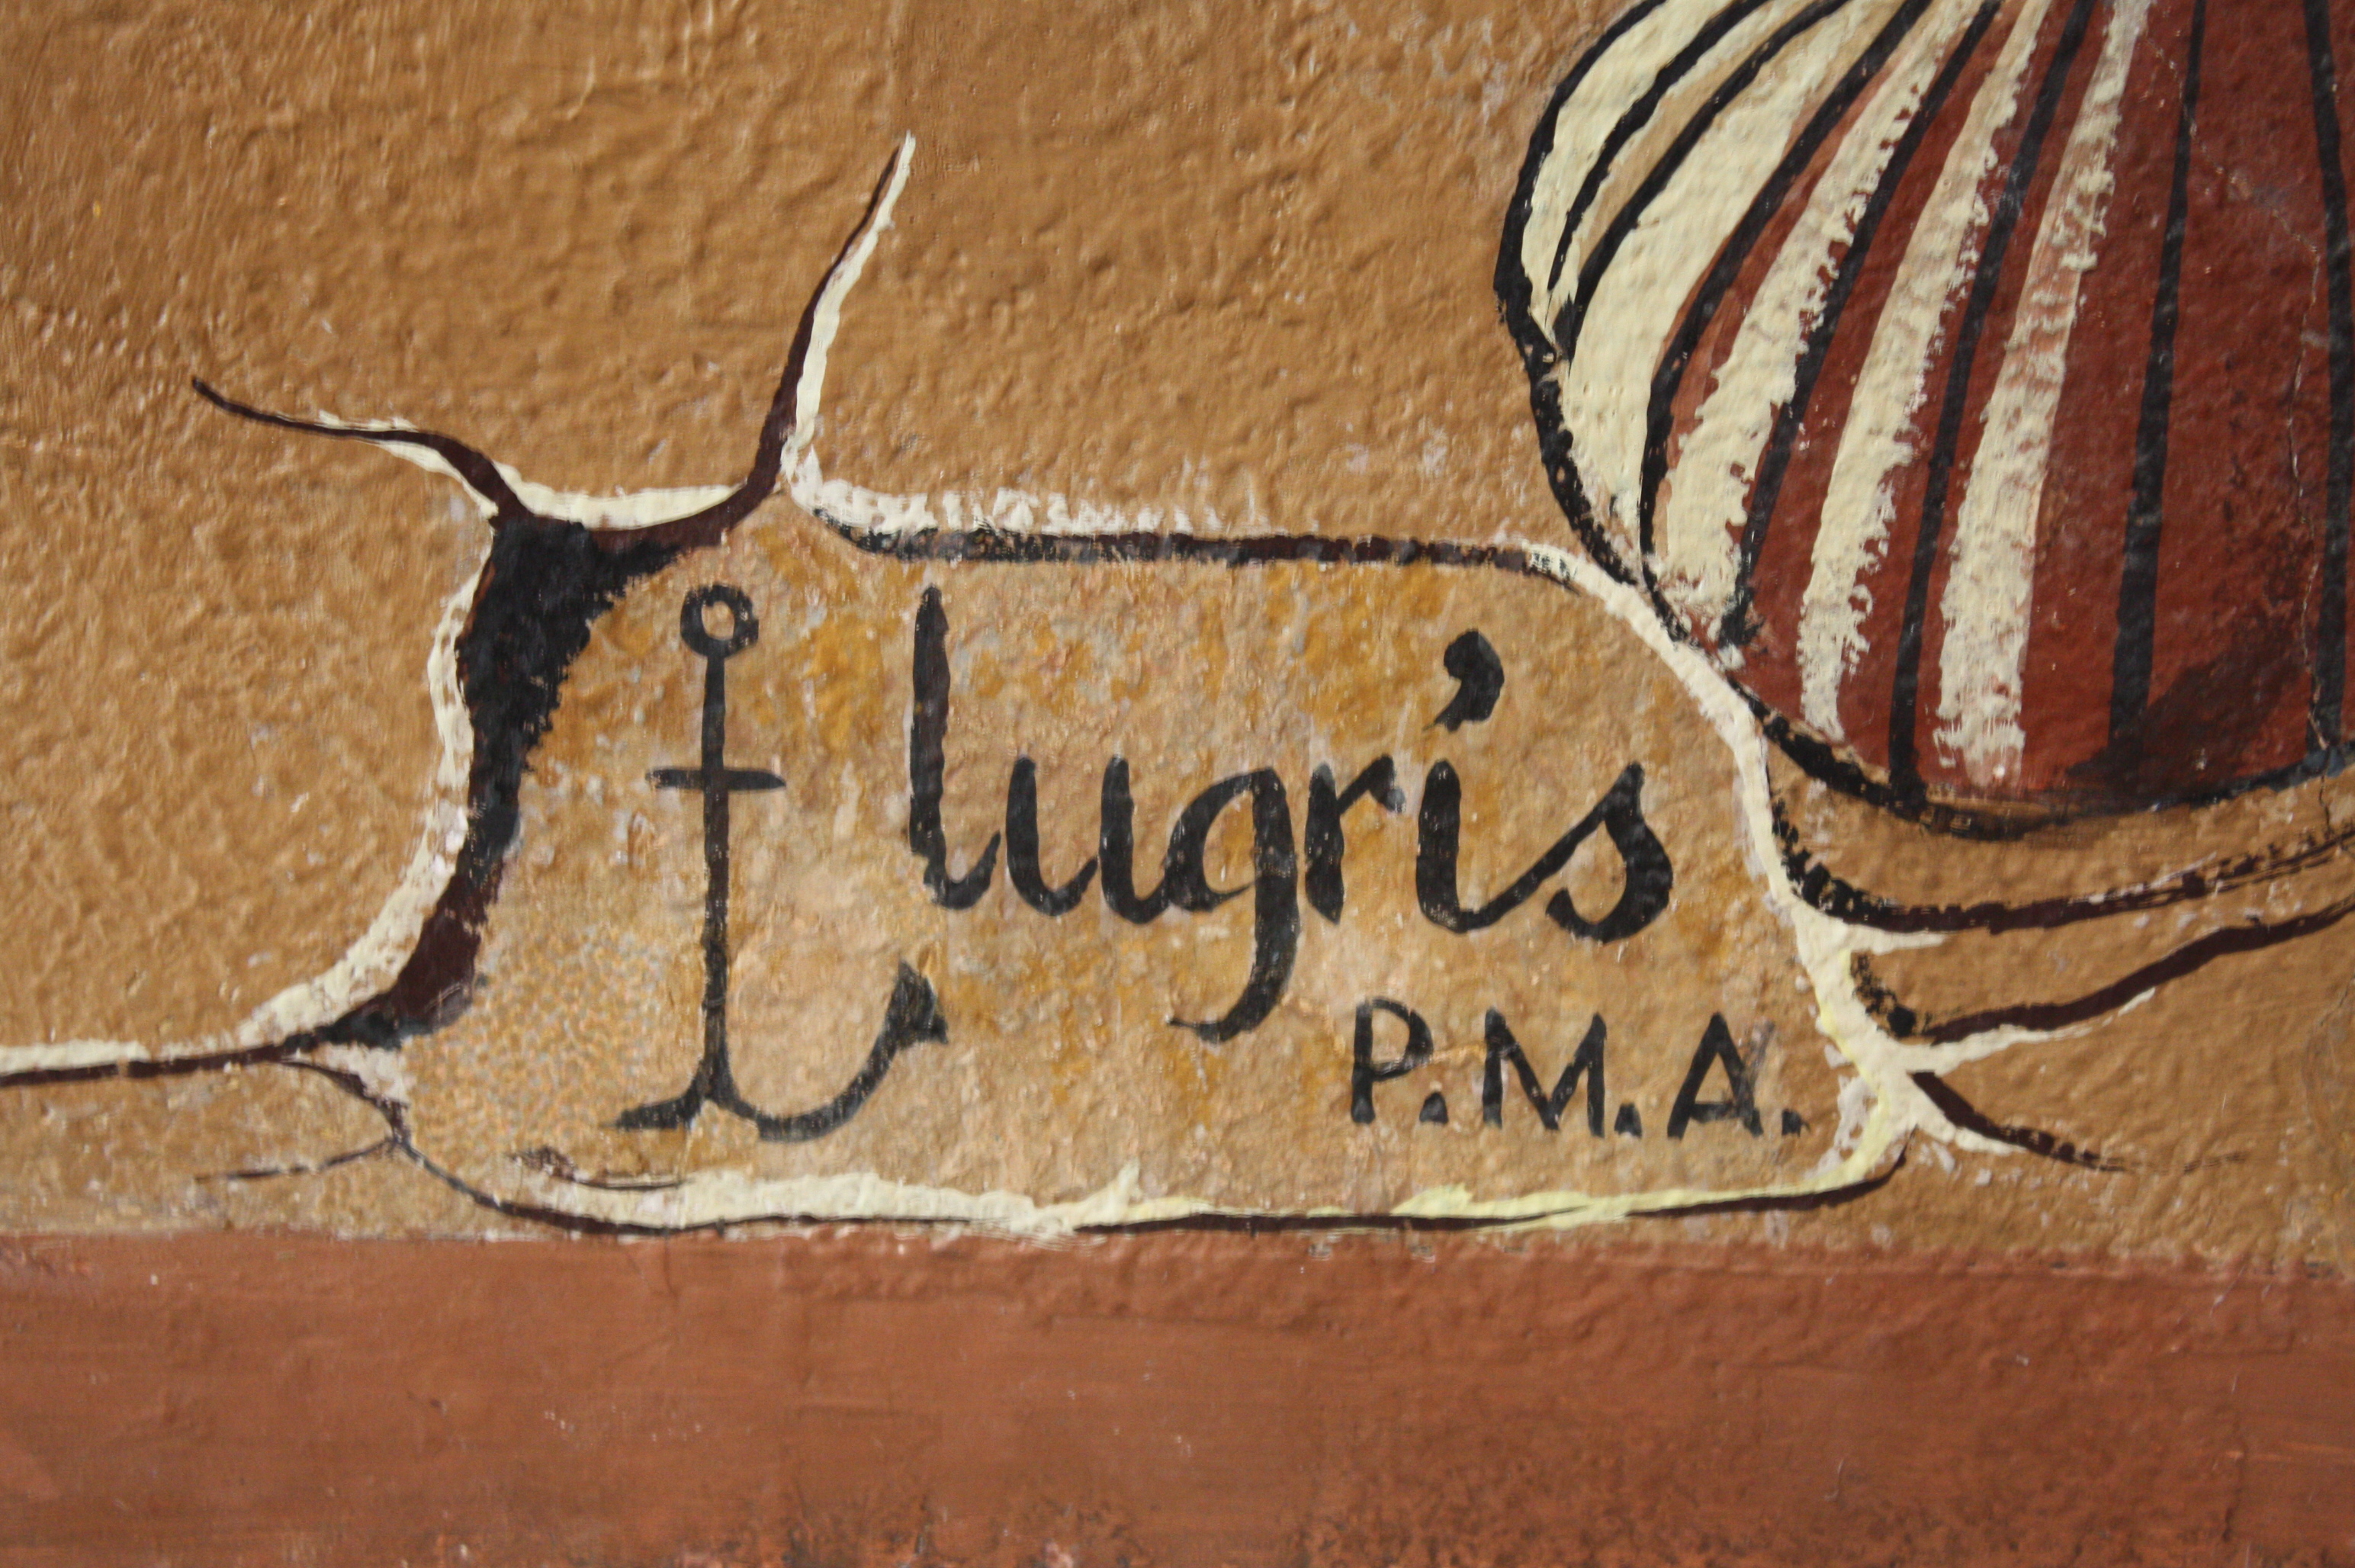
Signature of: urbano lugrís gonzález